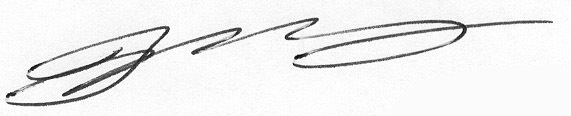
Signature of: q68638826